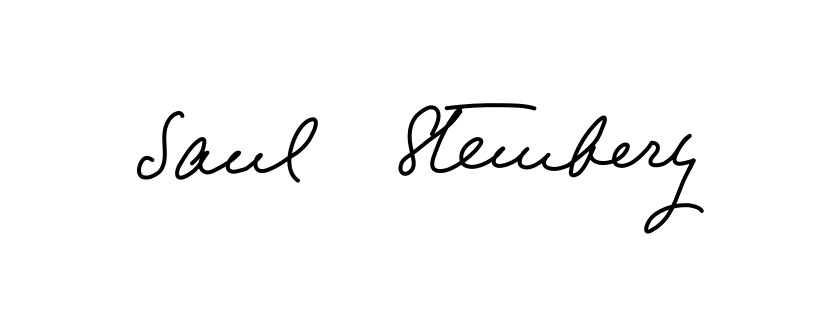
Signature of: saul steinberg